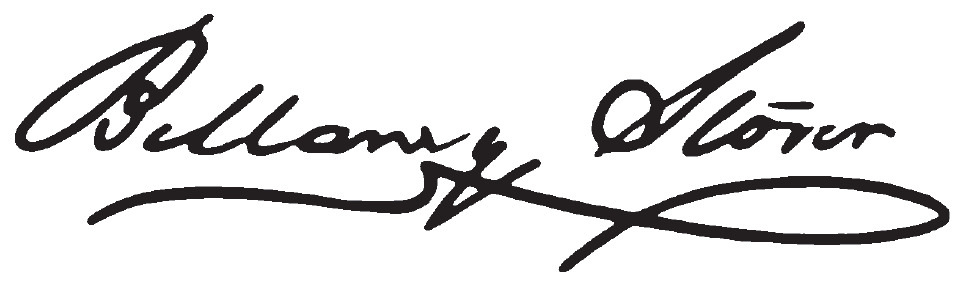
Signature of: bellamy storer